Question: Talk about the condition:
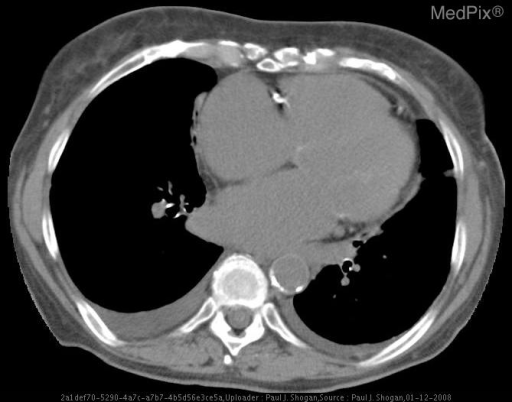
Answer: The disease is discussed as: Lesions/Condition: Hepatic Congestion secondary to Congestive Heart Failure

Discussion:

Passive hepatic congestion is caused by stasis of blood within the liver parenchyma due to the compromise of hepatic venous drainage.  It is a common complication of congestive heart failure and constrictive pericarditis, wherein elevated central venous pressure is directly transmitted from the right atrium to the hepatic veins because of the their close anatomic relationship.  The liver becomes tensely swollen as the hepatic sinusoids dilate and engorge to accommodate the back flow of blood.  Liver dysfunction arises from a combination of decreased hepatic blood flow, elevated hepatic venous pressure, and diminished arterial oxygen content, resulting in hepatocellular hypoxia.

Hepatic changes are manifested as hepatomegaly, ascites, jaundice, and abdominal pain caused by stretching of the liver capsule.  Transient abnormalities of the liver-associated enzymes include elevations of serum bilirubin, transaminases, alkaline phosphatase, and prothrombin time. The transaminase levels are typically elevated 20-fold but normalize rapidly over several days.  Passive hepatic congestion typically occurs in elderly individuals with right-sided congestive heart failure and low cardiac output.  Precipitating factors include cardiac ischemia, dysrhythmias, cardiac or extracardiac infection, valvular heart disease, cardiomyopathies, noncompliance with medical therapy, and dietary indiscretion, to name a few.  Symptoms include weakness, shortness of breath, and right upper quadrant pain.

Laboratory:

In right-sided heart failure, hyperbilirubinemia may be evident, and the transaminases are moderately elevated.  Occasionally, there is isolated elevation of cholestatic enzymes.  In left sided failure, there is a more marked elevation of  serum bilirubin and of transaminases, which rapidly return to normal when congestive heart failure is treated.

Sonographic Evaluation:

Patients normally demonstrate inferior vena caval and hepatic venous triphasic flow patterns.  The first two peaks are toward the heart and are reflections of right atrial and ventricular diastole.  The third peak is a short period of reversed blood flow, accompanied by atrial systole.  As central venous pressure rises, the inferior vena cava and hepatic veins dilate because the failing right atrium cannot accommodate the venous return.  Clinically, this is manifested by a hepatojugular reflux on physical examination.

With elevated central venous pressure, the hepatic veins lose their triphasic pattern.   In long-standing disease, a unidirectional, low-velocity, continuous flow pattern may be seen.  Mixed flow patterns can also be seen on color flow Doppler sonograms.

Normal portal venous flow is steady and continuous except for a mild increase during expiration.  In patients with passive hepatic congestion, the energy of the elevated pressure from the right atrium and hepatic veins is transmitted directly via the dilated hepatic sinusoids into the portal vein.  The result is that portal venous blood flow becomes pulsatile, because the liver no longer prevents changes in central venous pressure from reaching the portal circulation.

Additionally, sonographic evaluation of the gallbladder may demonstrate diffuse gallbladder wall thickening, which is a nonspecific finding, found in a variety of conditions unrelated to intrinsic gallbladder disease.  Edema of the gallbladder wall, as seen in congestive heart failure, is likely secondary to elevated portal venous pressure, elevated systemic venous pressure, and decreased intravascular osmotic pressure.  However, passive edema of the gallbladder wall may be difficult to differentiate from other causes of gallbladder wall thickening such as an acute inflammatory process in the right upper quadrant, acute pancreatitis, perforated duodenal ulcer, hepatitis, right-sided diverticulitis, and acute right-sided pyelonephritis.

When the above findings are considered with other ancillary findings of congestive heart failure to include cardiomegaly, pleural effusions, pericardial effusions, hepatomegaly, and ascites, one should have little difficulty in arriving at the proper diagnosis of passive hepatic congestion secondary to congestive heart failure.